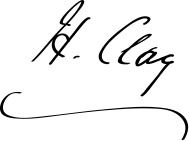
Signature of: henry clay